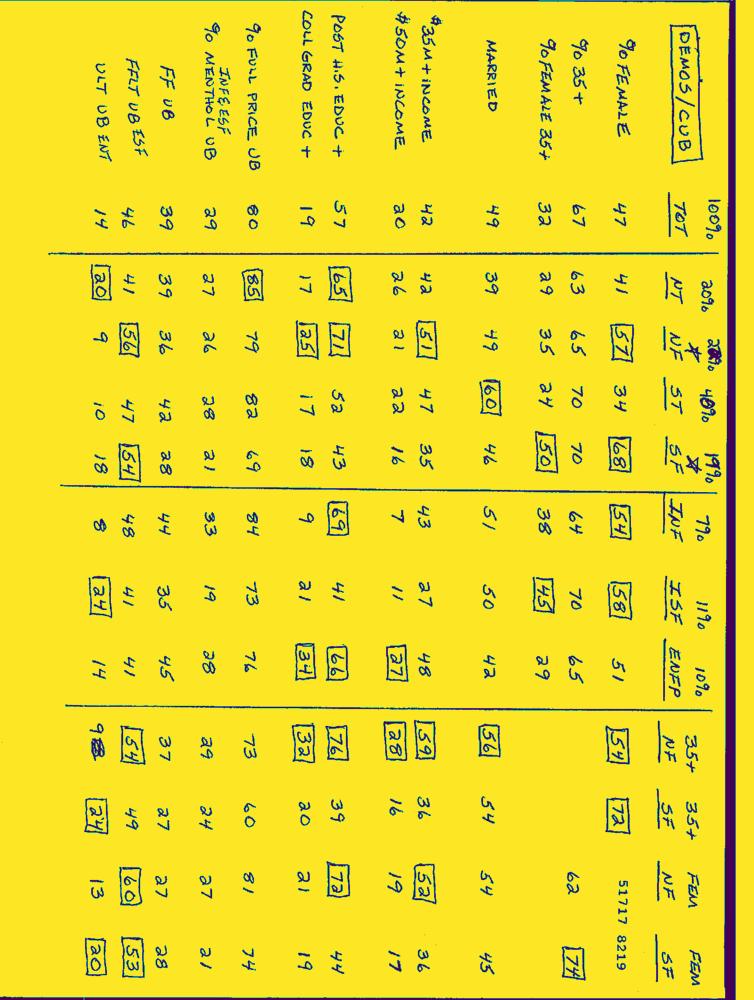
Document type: Hand-Written